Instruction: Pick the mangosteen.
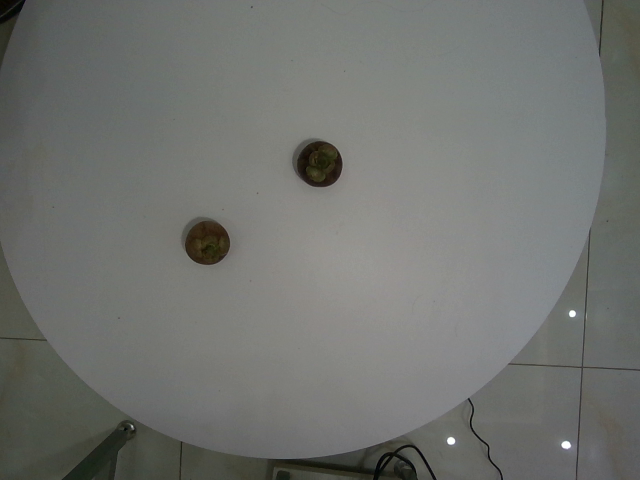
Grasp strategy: vertical